Question: What was observed in the imaging?
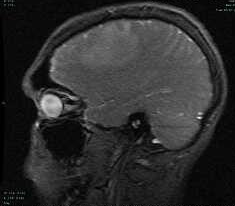
Answer: The imaging shows Large homogeneously enhancing lesion based in the dura of the falx, and pressing on the anterior cerebral hemisphere.  There is rightward mass effect on the falx as well as inferior displacement of the body of the corpus callosum with partial effacement of the third ventricle.  The mass looks extraaxial, but has intraaxial vasogengenic edema in frontal lobes surrounding the mass. Sagital MR T2 FGRE.